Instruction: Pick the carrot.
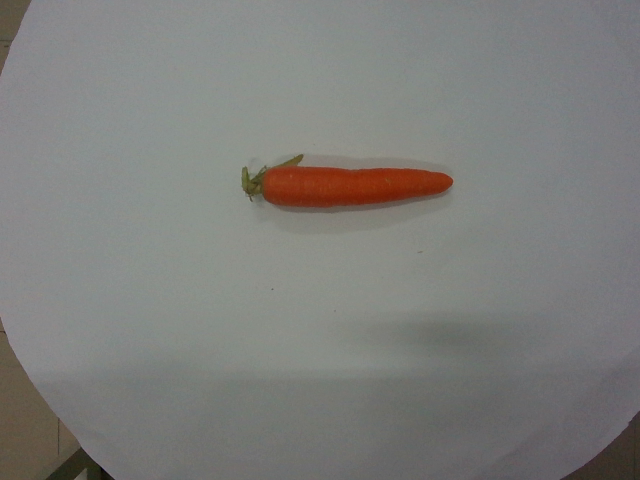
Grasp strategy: vertical